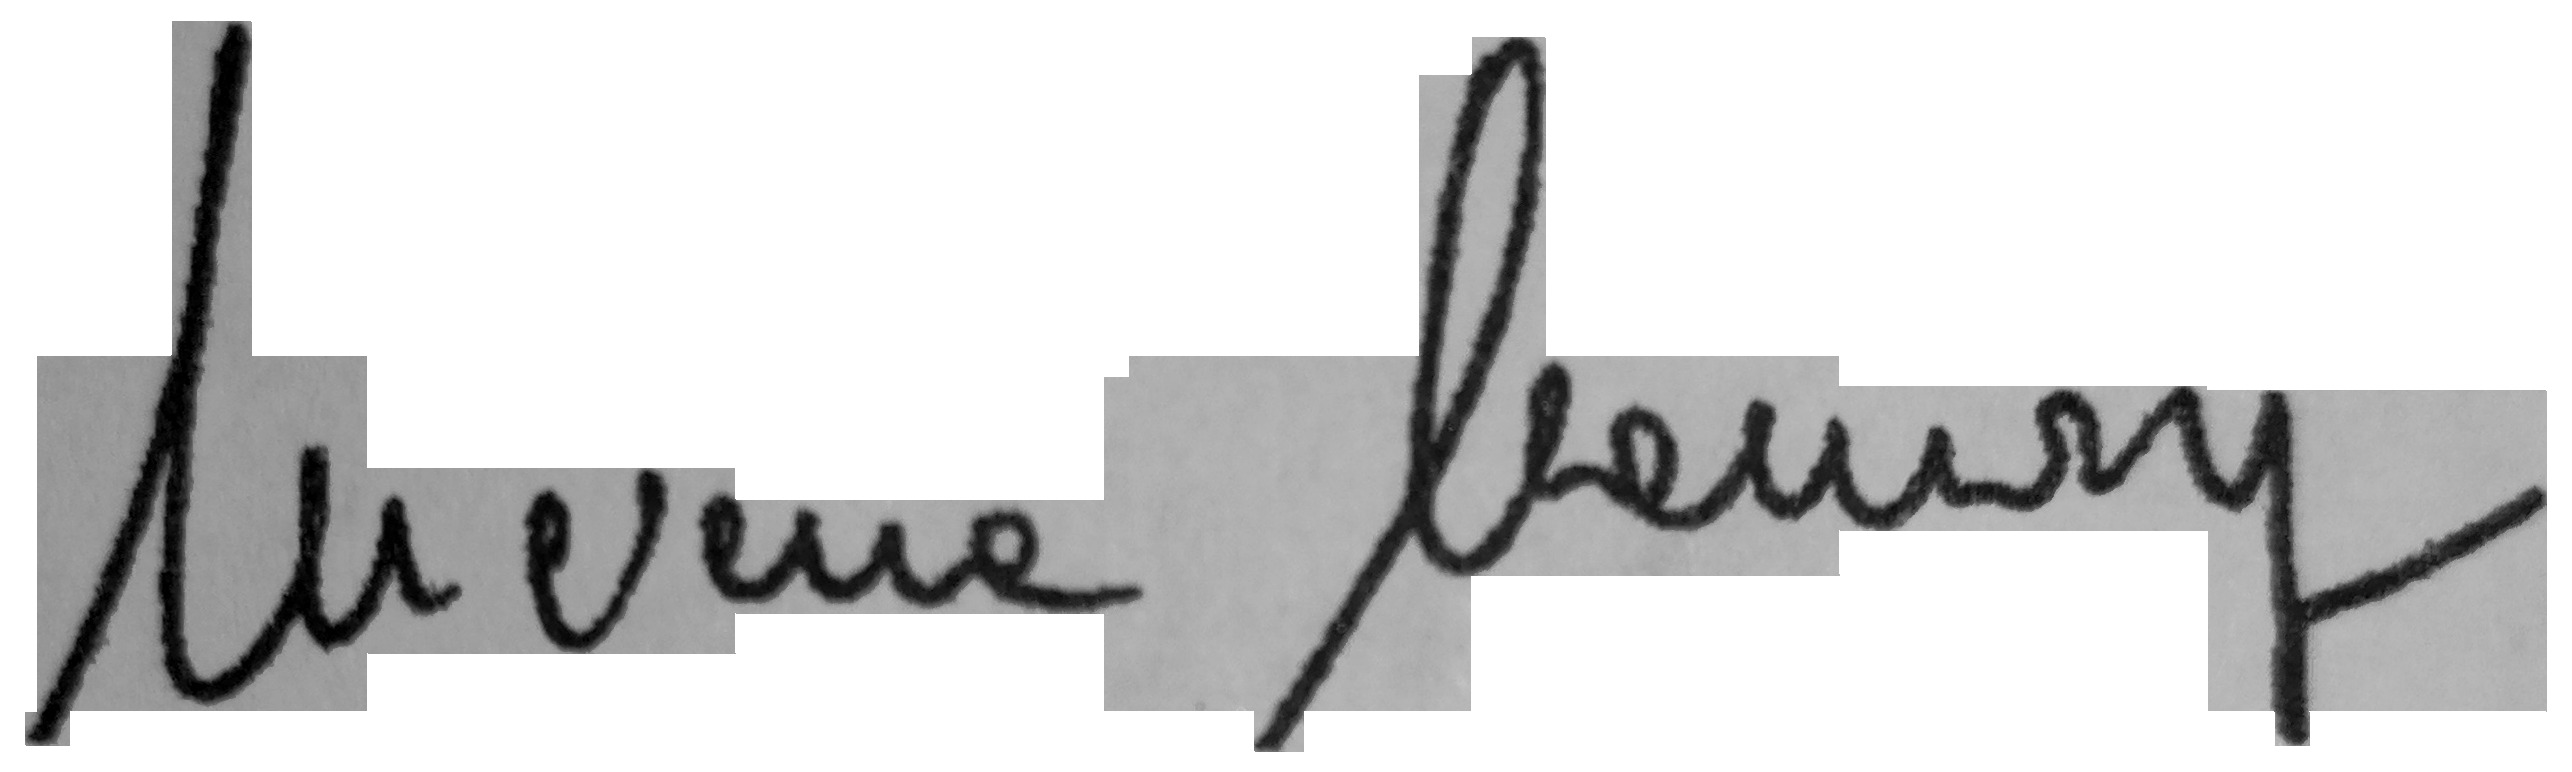
Signature of: luciana lamorgese